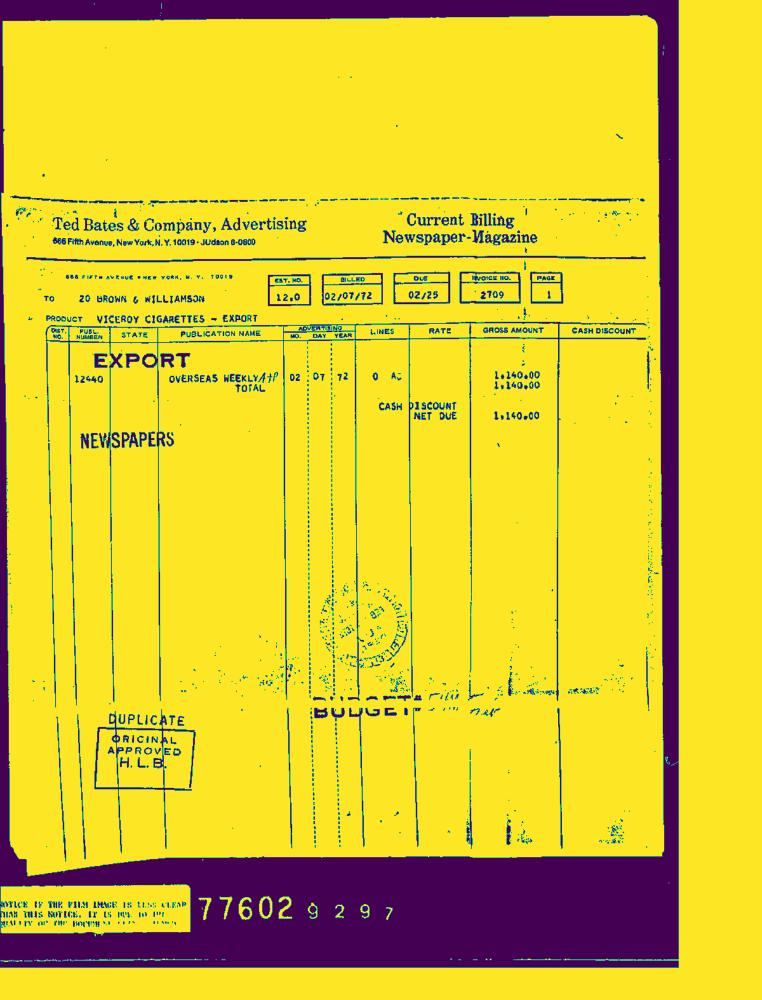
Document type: Invoice-Doc